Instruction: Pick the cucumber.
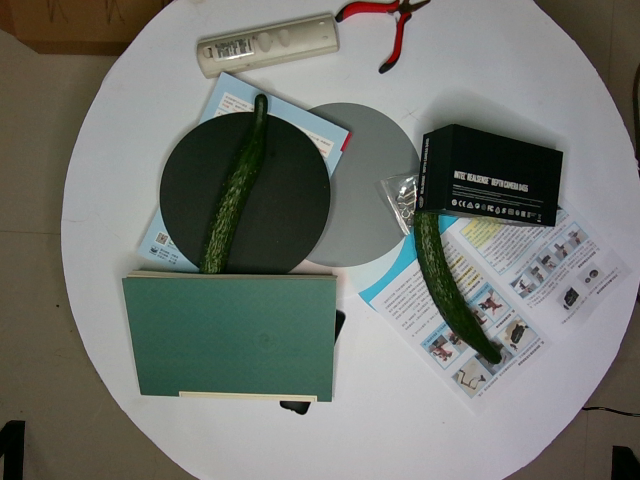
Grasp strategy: vertical